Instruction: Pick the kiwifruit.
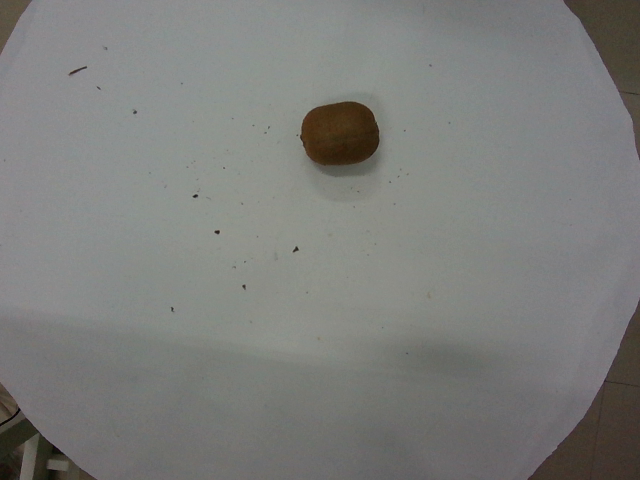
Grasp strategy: vertical